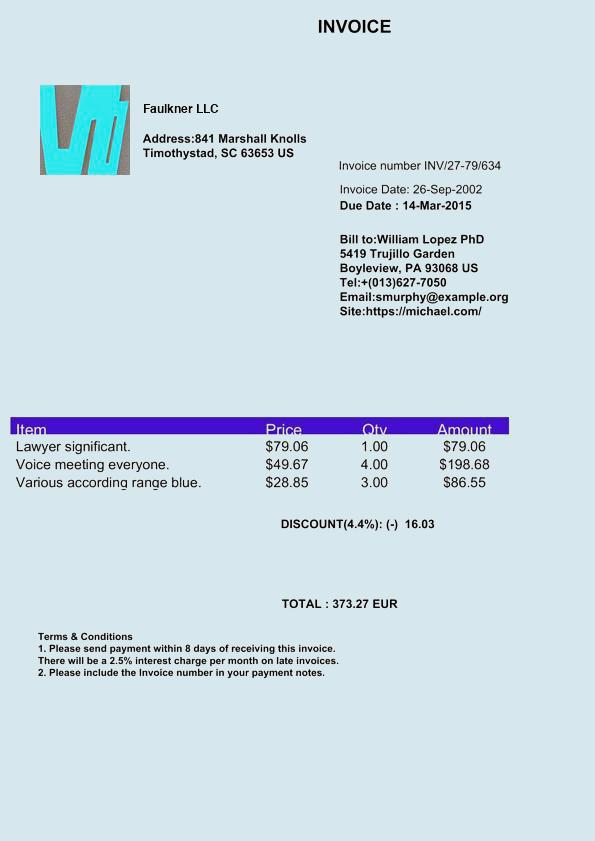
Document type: Invoice